Question: What are the imaging findings?
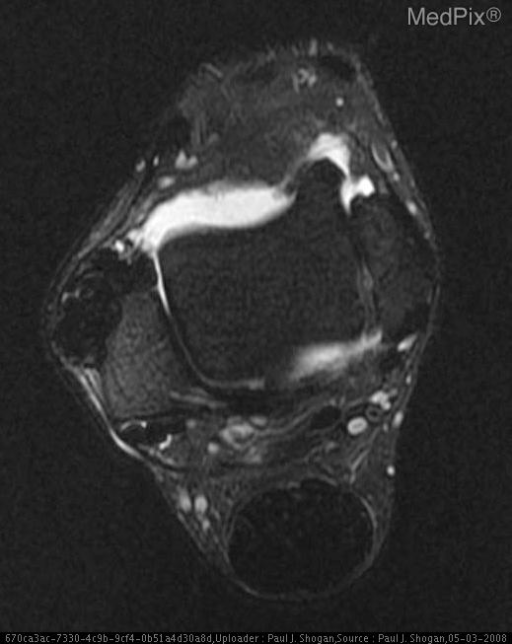
Answer: The imaging shows AP and lateral radiographs of the right ankle, reveal a soft-tissue mass without internal calcifications overlying the lateral malleolus.  Additionally, there is fusiform thickening of the Achilles Tendon.

MRI of the Right Ankle:  There is a multilobulated mass, measuring 2.6 x 2.5 x 1.4 cm at the anterior aspect of the fibula, that is isointense on T1, hypointense on T2, and isointense to the Achilles tendon on T2 weighted sequences.  There is no associated bony erosion.  Additionally, there is marked thickening of the Achilles tendon without hyperintense signal to suggest tear.  Also noted is convex curvature to the normally flat or concave anterior aspect of Achilles tendon.

MRI of the Left Ankle:  There is marked thickening of the Achilles tendon without hyperintense signal to suggest tear.  Also noted is convex curvature to the normally flat or concave anterior aspect of Achilles tendon.  Thickening of the tendinous portion of the medial plantar fascia is also noted. There is a multilobulated mass, measuring 2.6 x 2.5 x 1.4 cm at the anterior aspect of the fibula, that is hypointense, and isointense to the Achilles tendon on T2 weighted sequences.  There is no associated bony erosion.  Additionally, there is marked thickening of the Achilles tendon without hyperintense signal to suggest tear..